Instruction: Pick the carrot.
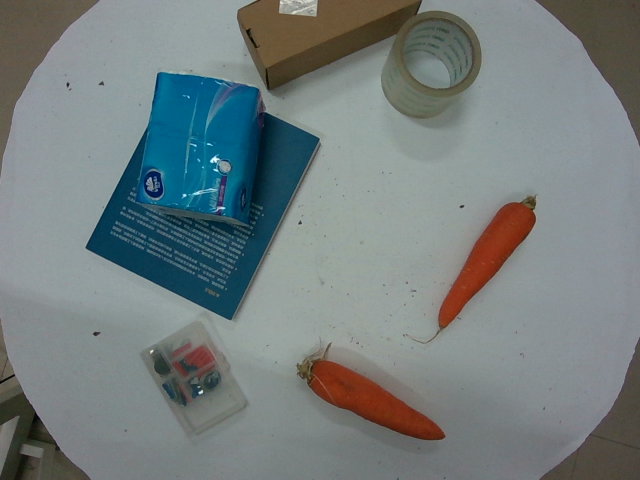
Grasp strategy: vertical